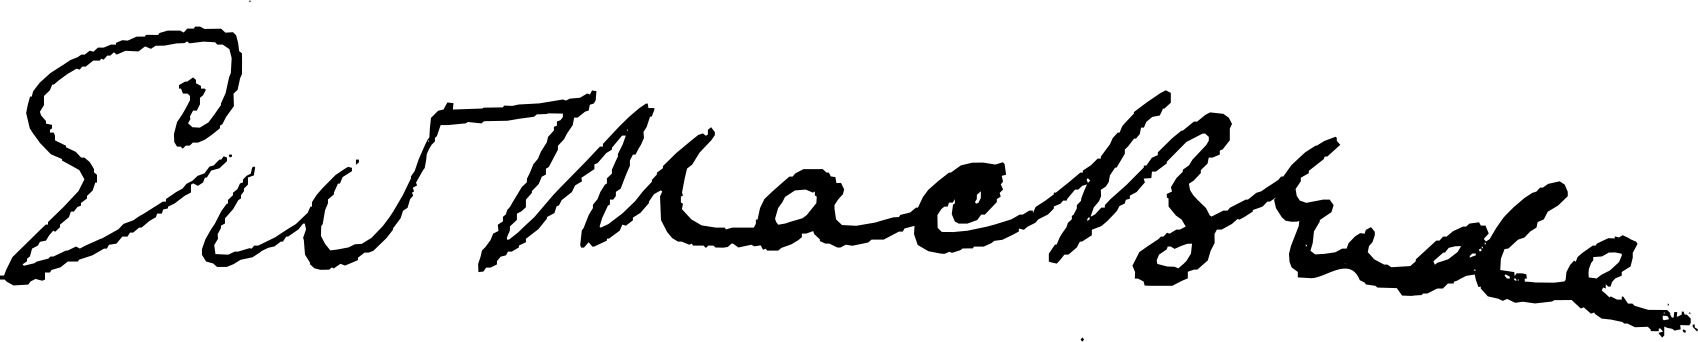
Signature of: ernest macbride